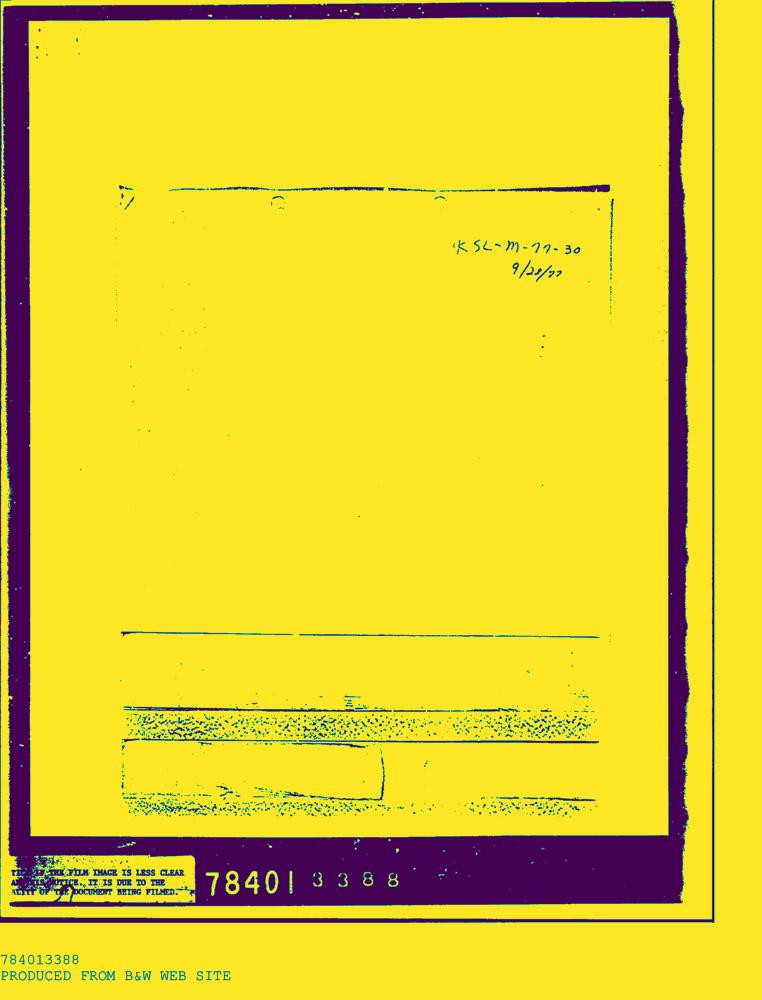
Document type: AD